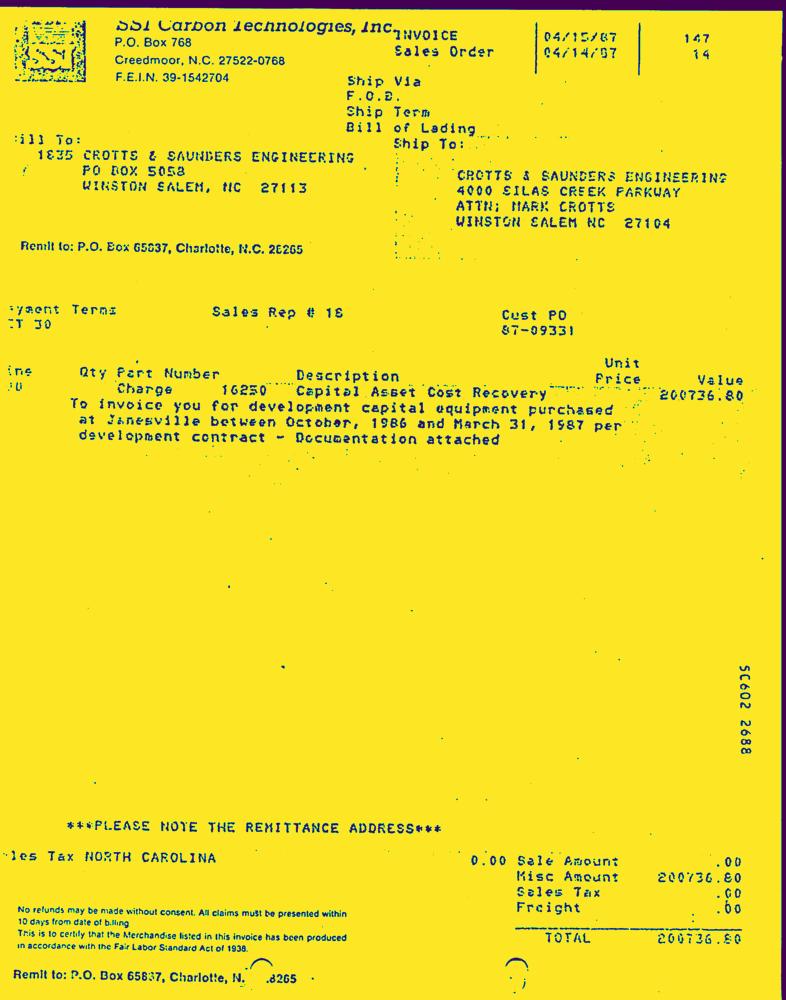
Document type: Invoice-Doc